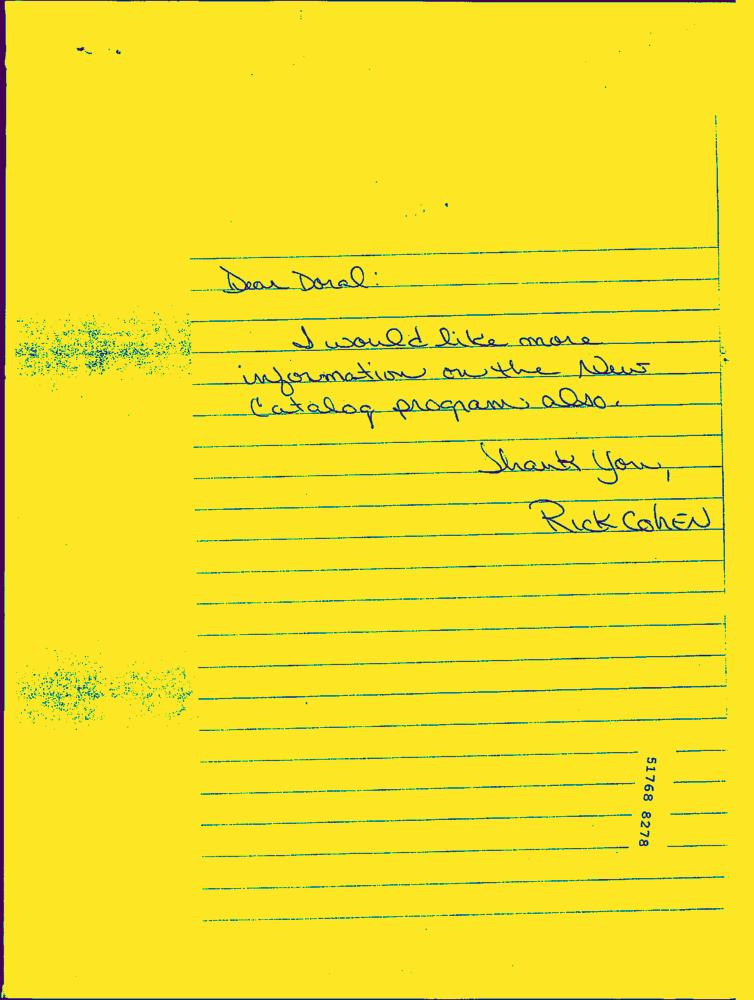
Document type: Hand-Written